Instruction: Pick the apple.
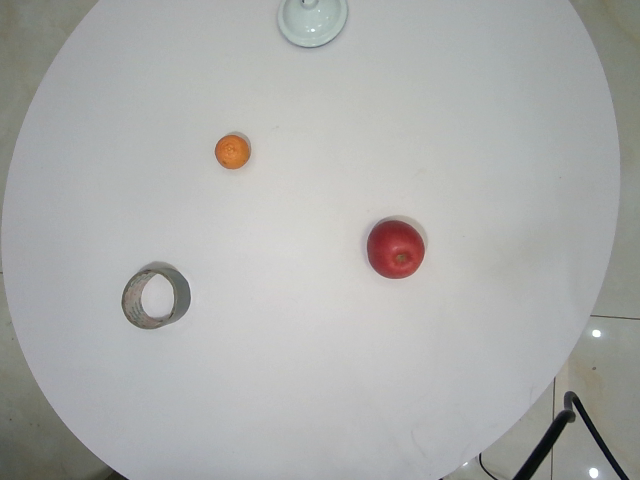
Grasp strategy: vertical